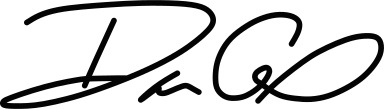
Signature of: daniel l cox